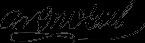
Signature of: andrew ryan mcgill